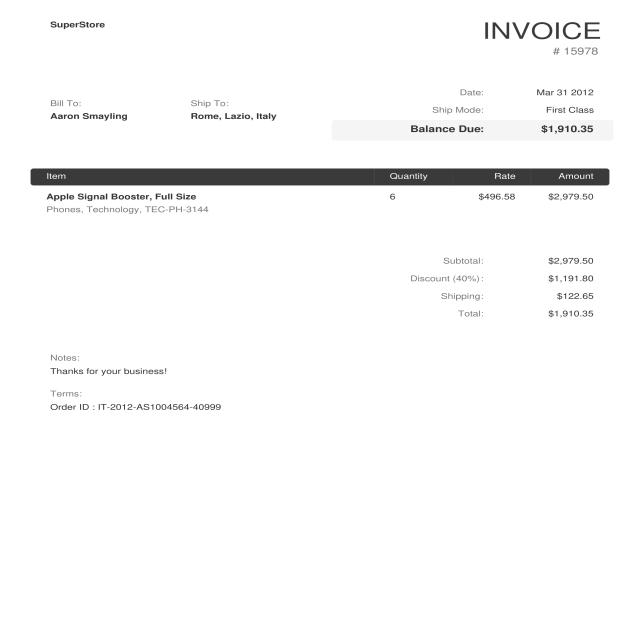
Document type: Invoice